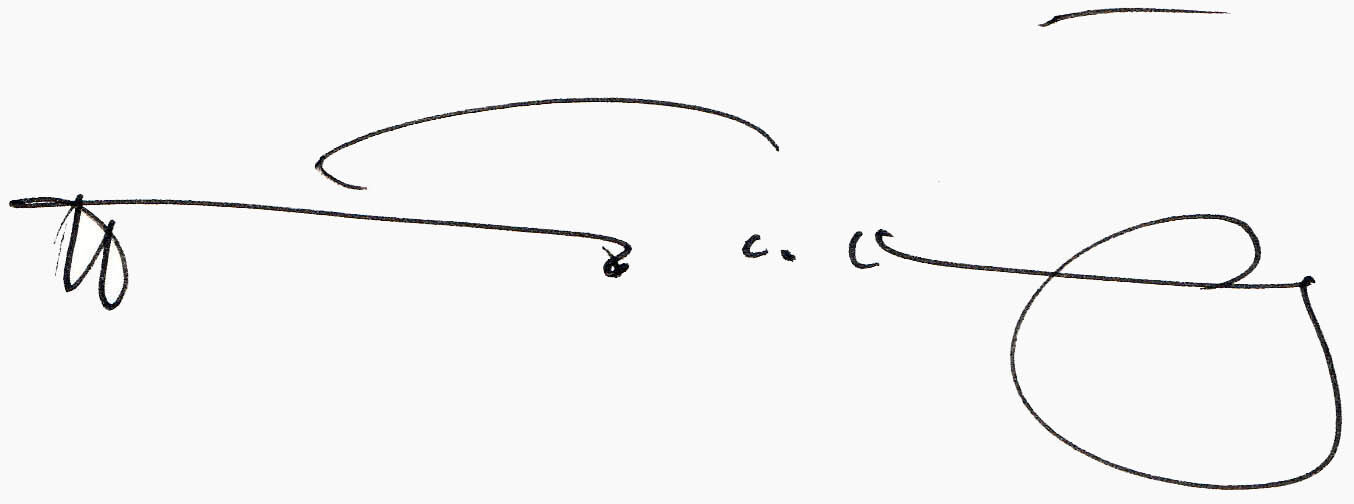
Signature of: david l kirp